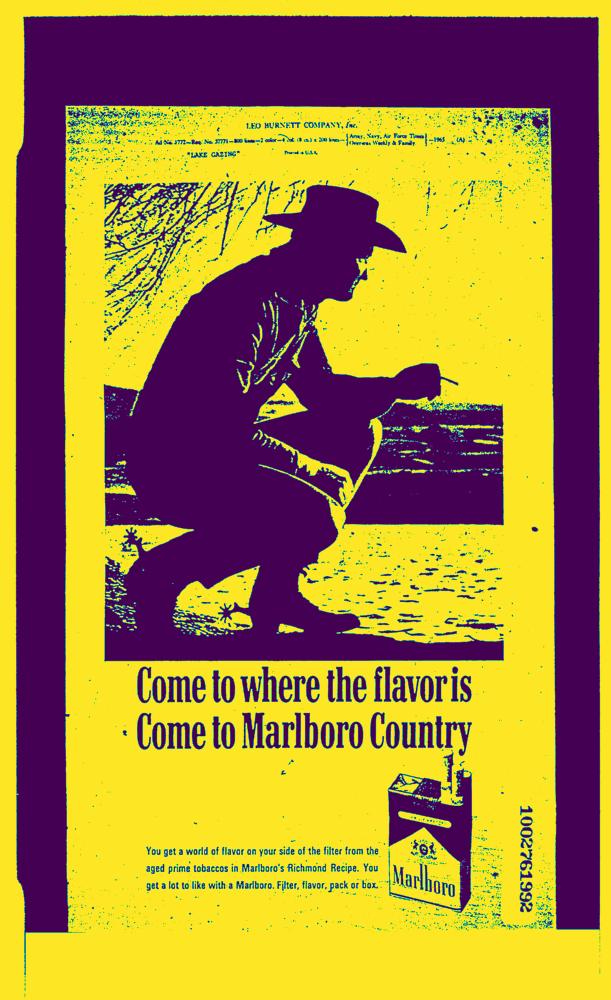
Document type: AD